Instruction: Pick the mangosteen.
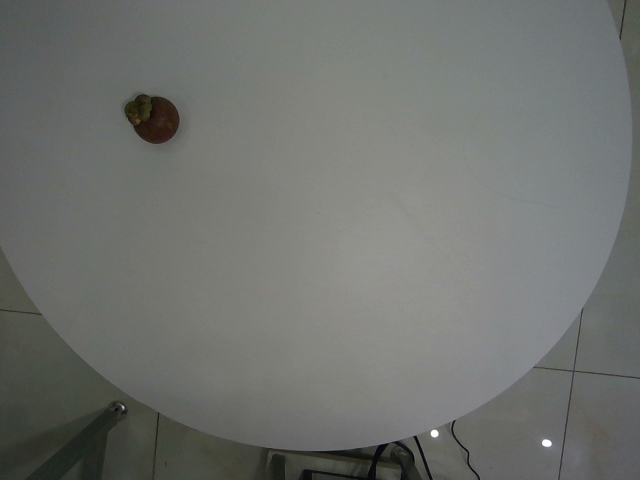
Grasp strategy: vertical